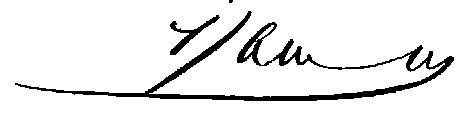
Signature of: francis jammes